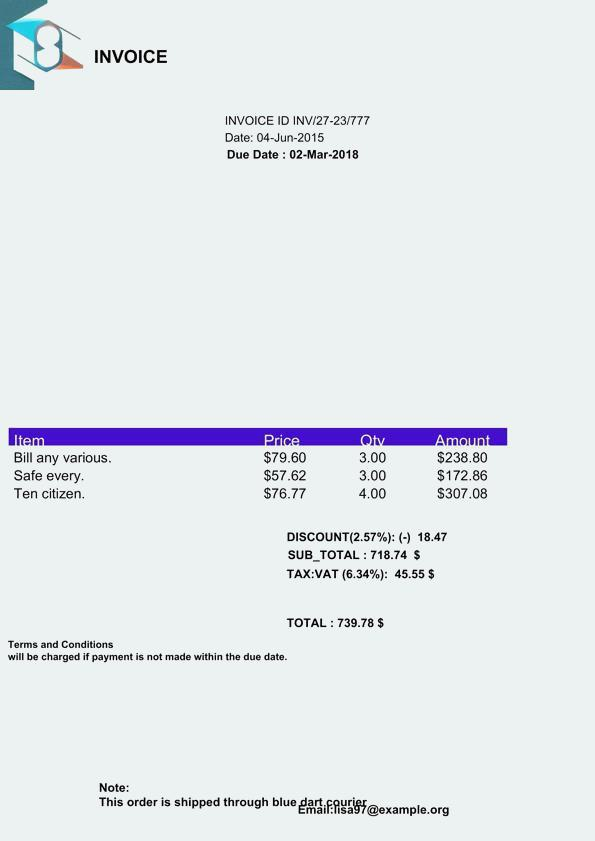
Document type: Invoice